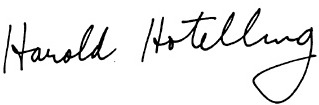
Signature of: harold hotelling